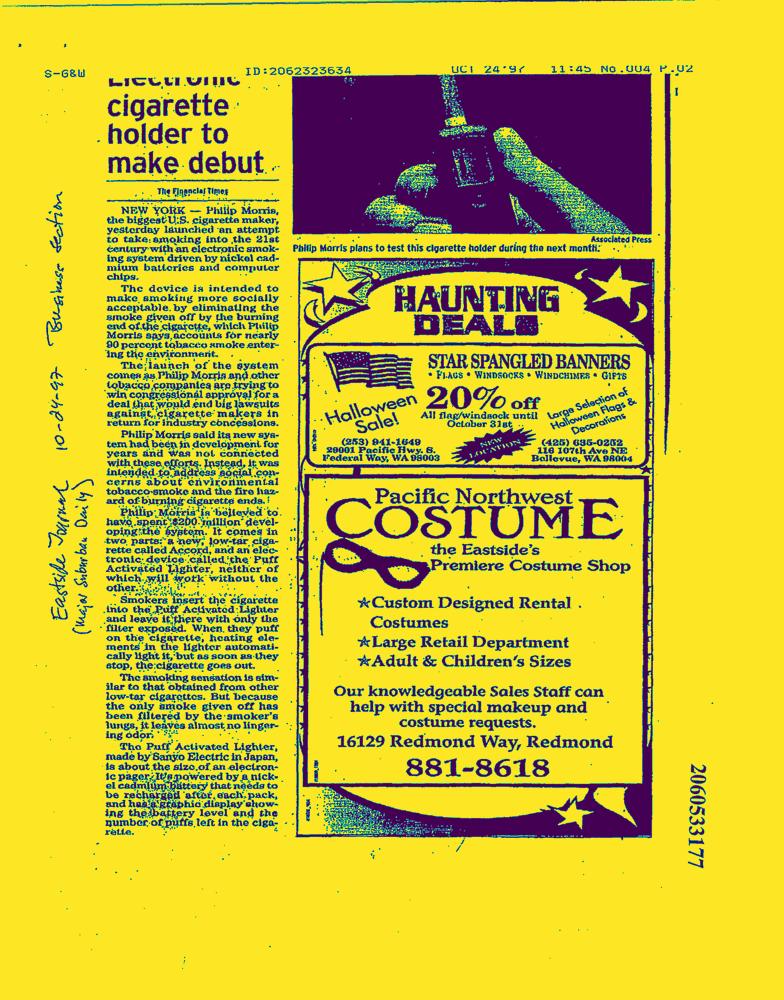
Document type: News-Article